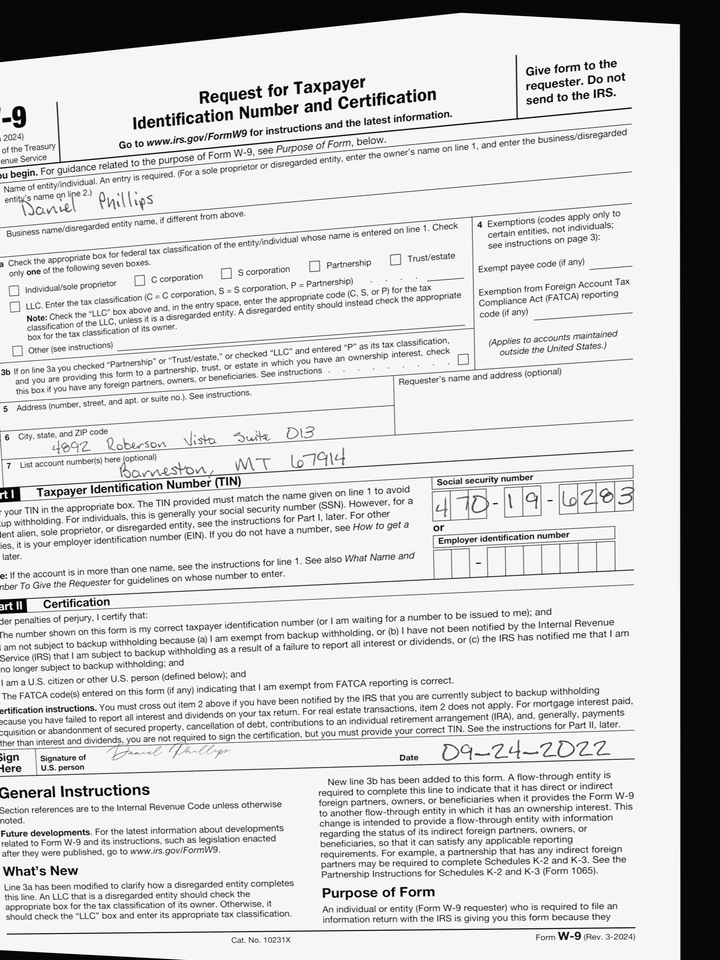
adr1: 4892 Roberson Vista Suite 013
adr2: Barneston, MT 67914
cbx: no
ssn: 470196283
enm: Daniel Phillips
sdt: 09-24-2022